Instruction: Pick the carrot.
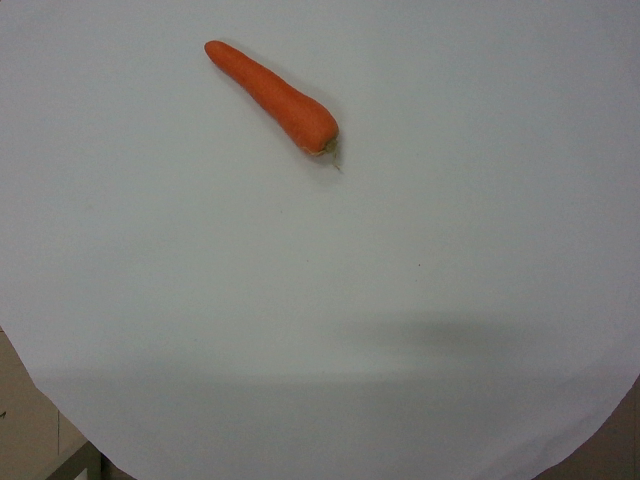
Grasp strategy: vertical